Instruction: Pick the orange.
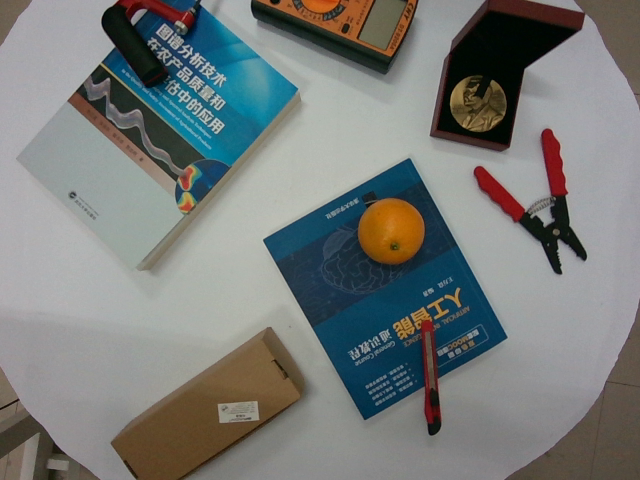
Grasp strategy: vertical